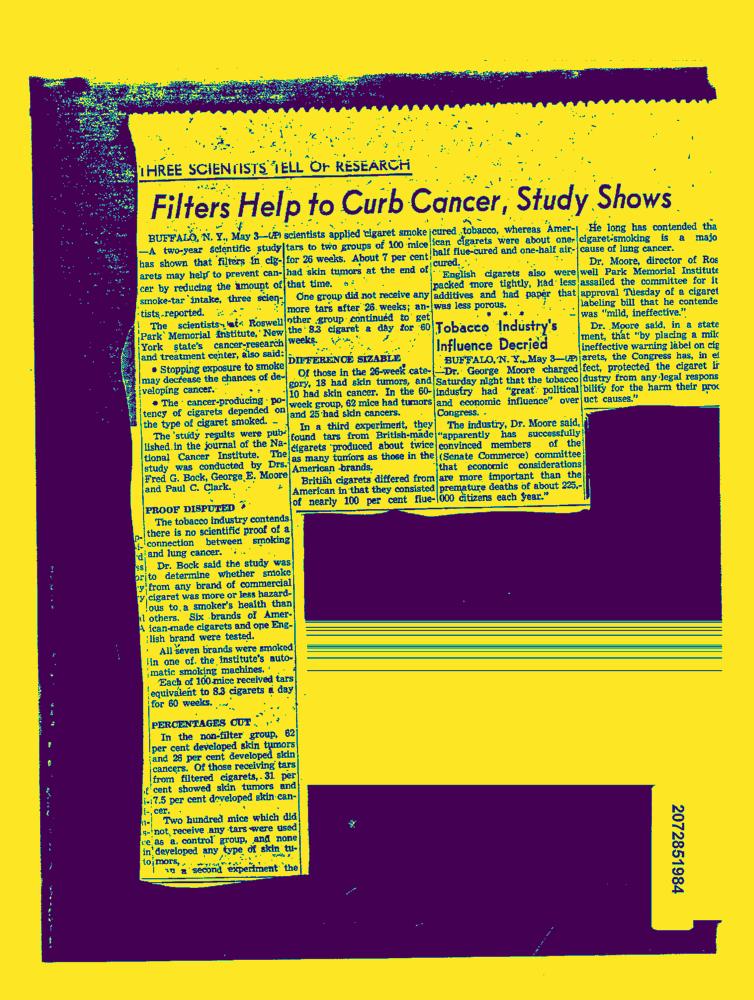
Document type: News-Article